Question: What type of tax is indicated in the document, personal property or real estate?
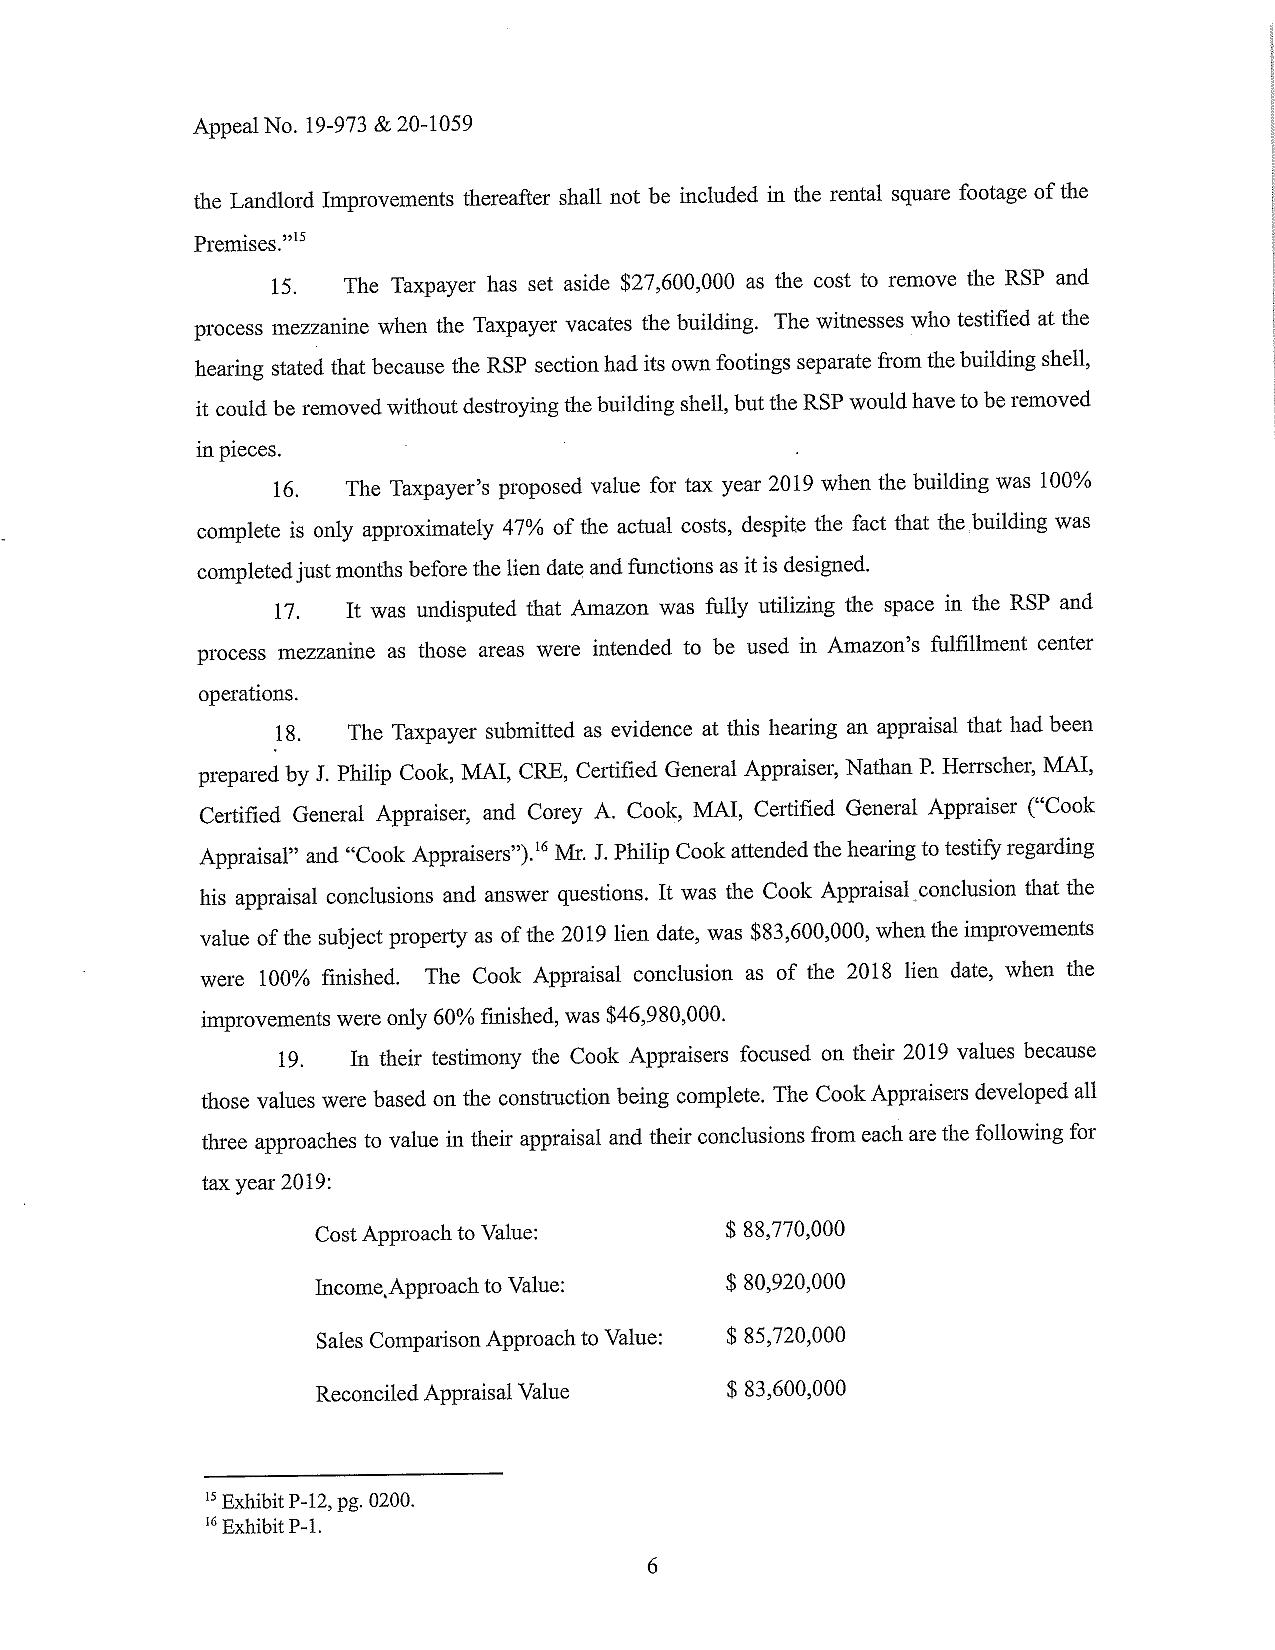
Answer: "Real Estate Tax"